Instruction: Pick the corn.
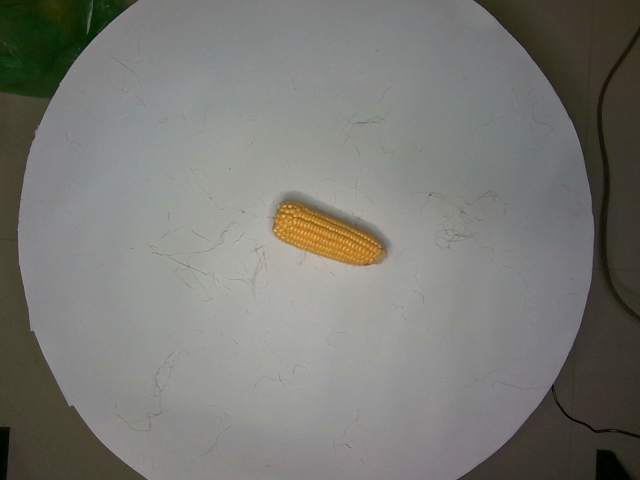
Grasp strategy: vertical